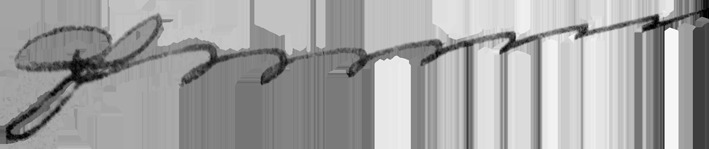
Signature of: q21599668